Question: Explain the disease:
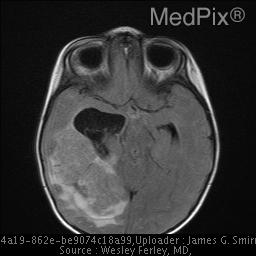
Answer: The disease is discussed as: Choroid Plexus Papilloma (WHO Grade I)
Choroid Plexus Carcinoma (WHO Grade III-IV)
Cell of Origin: Choroid plexus epithelium

Common Locations:
Adults - Fourth ventricle
Children - Lateral ventricle

Demographics: Children > Adults. 40-50% papillomas seen in first year of life, 85% < 5 yrs.  May be a congenital. Carcinomas usually seen only in pediatric age group.

Clinical Presentation: Hydrocephalus with headaches

Histology: Papillomas have characteristic lobulated gross appearance. Most are well-differentiated and may resemble normal choroid plexus, however, anaplastic transformation may occur. Parenchymal invasion suggests carcinoma, but can be seen with benign tumors as well.

Transformation of papilloma into carcinoma has been reported.

Special Stains: Cytokeratin distinguishes CPP from ependymoma; Prealbumin (transthyretin) may be helpful (although choroid metastases may also stain positive)
Progression: CSF seeding may occur in both papillomas and carcinomas.

Radiology: Well-demarcated intraventricular (or cerebellopontine angle) mass with hydrocephalus. Calcification especially frequent in fourth ventricular tumors. In adult patients the fourth ventricle is more common. The tumor is attached to the choroid plexus.

Comments: Hydrocephalus may reflect multiple factors, including CSF over-production, ventricular obstruction, and impaired CSF reabsorption. Can present as a congenital brain tumor or neoplasm.

===================================================
[REF 1]
"Choroid plexus tumours are rare epithelial brain tumours and limited information is available regarding their biology and the best treatment. A meta-analysis was done to determine prognostic factors and the influence of various treatment modalities. A thorough review of the medical literature (1966-1998) revealed 566 well-documented choroid plexus tumours. These were entered into a  database, which was analysed to determine prognostic factors and treatment modalities. Most patients with a supratentorial tumour
 were children, while the most common sites in adults were the fourth ventricle and the cerebellar pontine angle. Cerebellar pontine angle tumours were more frequently benign. Histology was the most important prognostic factor, as one, five, and 10-year projected survival rates were 90, 81, and 77% in choroid plexus-papilloma (n=353) compared to only 71, 41, and 35% in choroid plexus-carcinoma respectively (P<0.0005). Surgery was prognostically relevant for both choroid plexus-papilloma (P=0.0005) and choroid plexus-carcinoma (P=0.0001). Radiotherapy was associated with significantly better survival in choroid plexus-carcinomas.

Eight of 22 documented choroid plexus-carcinomas responded to chemotherapy. Relapse after primary treatment was a poor prognostic factor in choroid plexus-carcinoma patients but not in choroid plexus-papilloma patients. Treatment of choroid plexus tumours should start with radical surgical resection. This should be followed by adjuvant treatment in case of choroid plexus-carcinoma, and a "wait and see" approach in choroid plexus-papilloma. Copyright 2002 Cancer Research UK"